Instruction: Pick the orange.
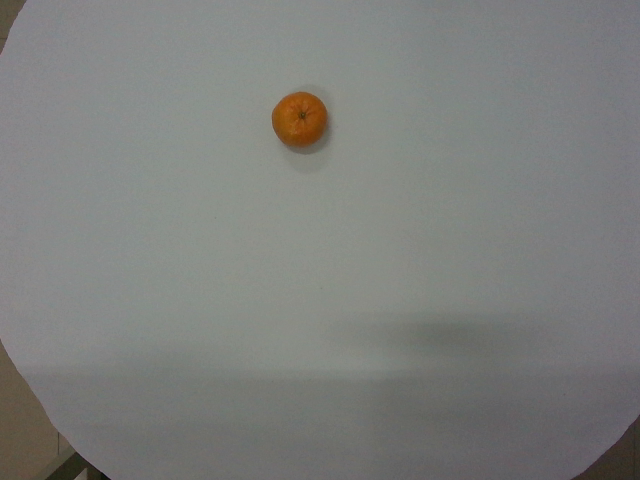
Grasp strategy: vertical